Question: What could the diagnosis suggest?
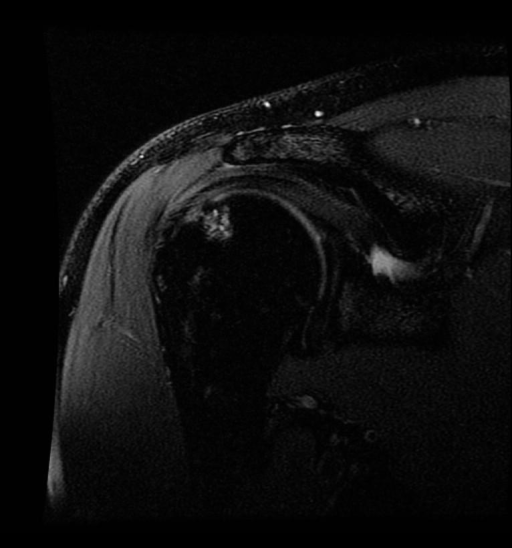
Answer: The possible diagnosis includes The findings are typical for Hill-Sach’s lesion..